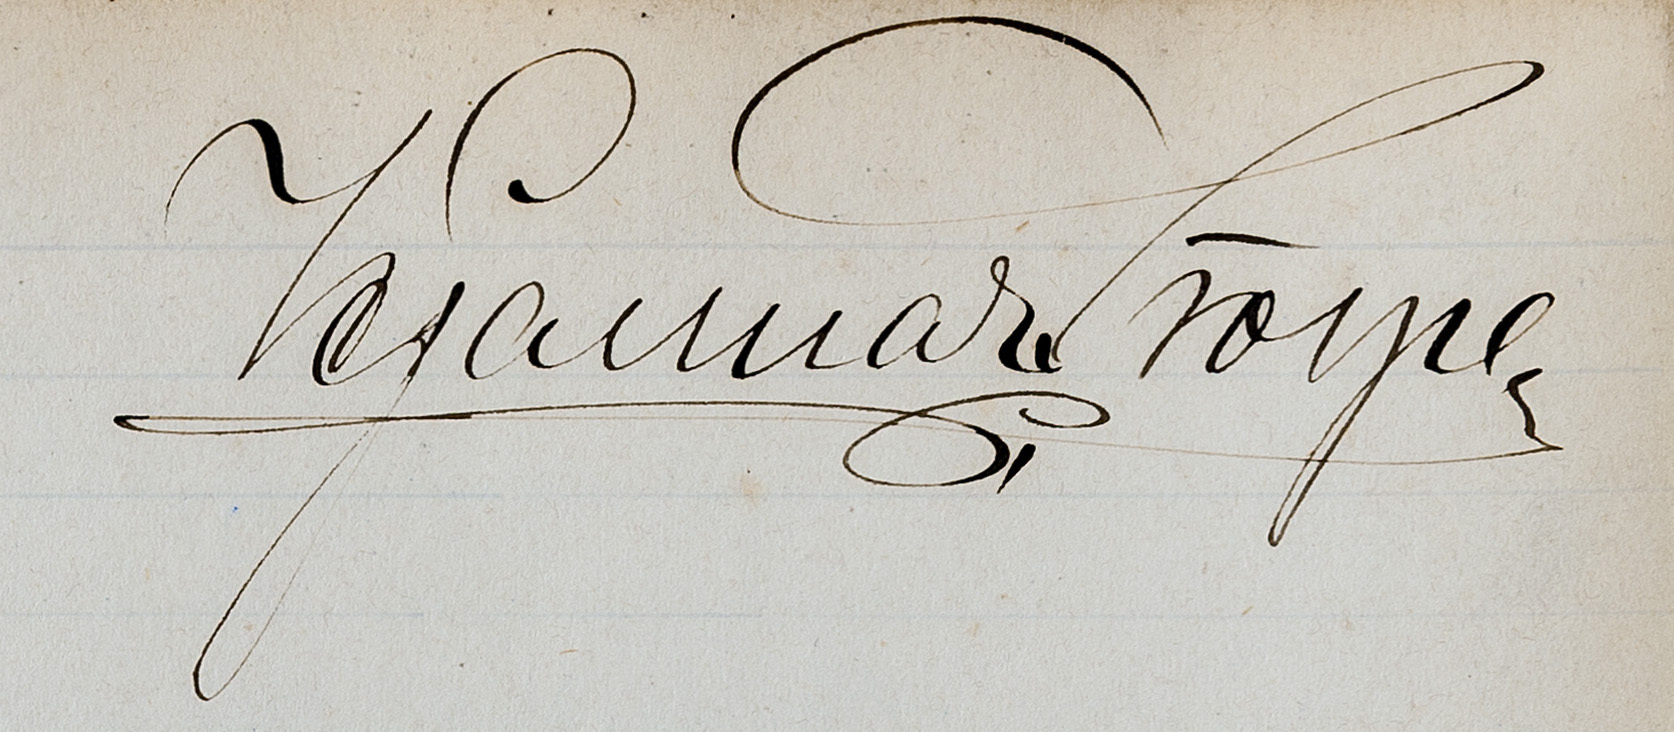
Signature of: hjalmar stolpe